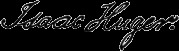
Signature of: isaac huger